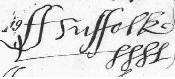
Signature of: frances grey duchess of suffolk